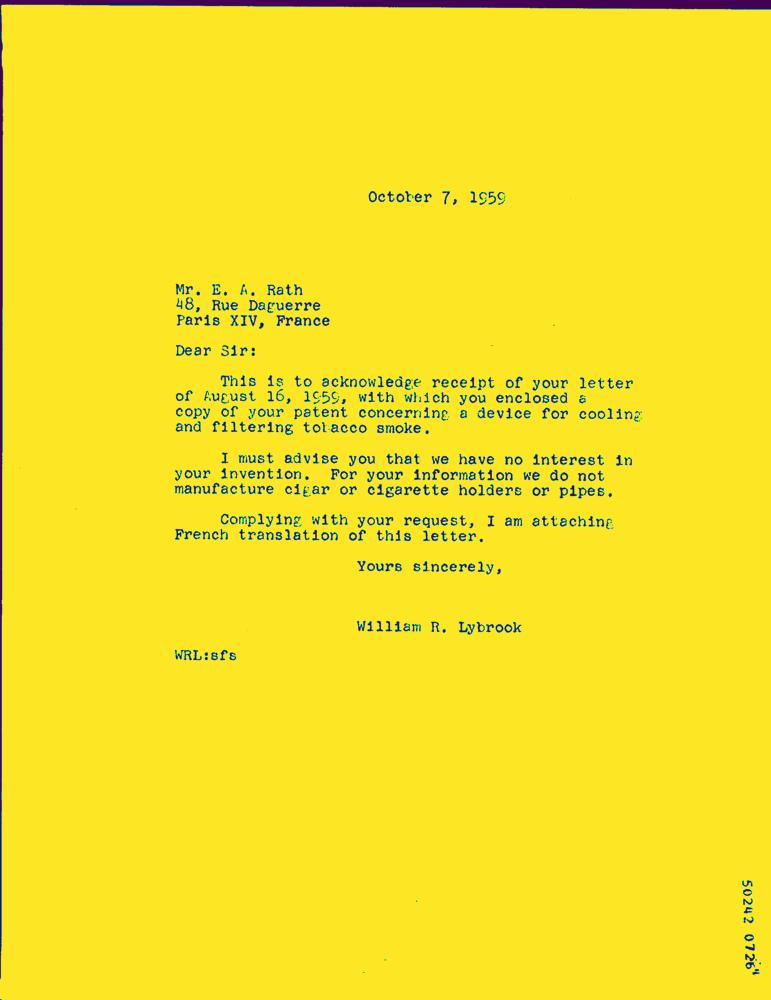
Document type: Letter-Doc